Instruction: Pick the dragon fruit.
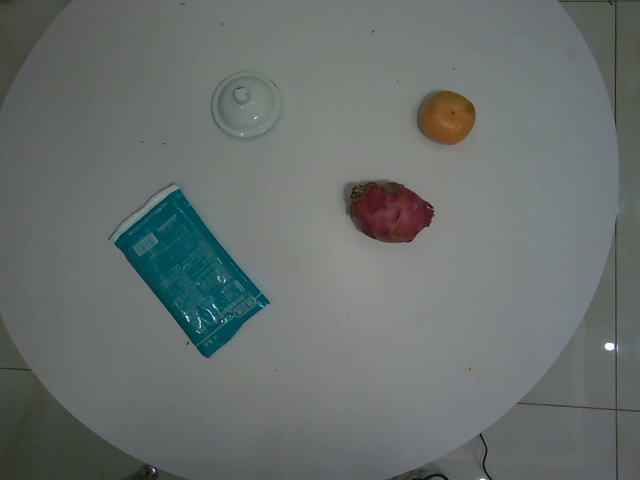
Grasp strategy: vertical